Question: Explain the disease:
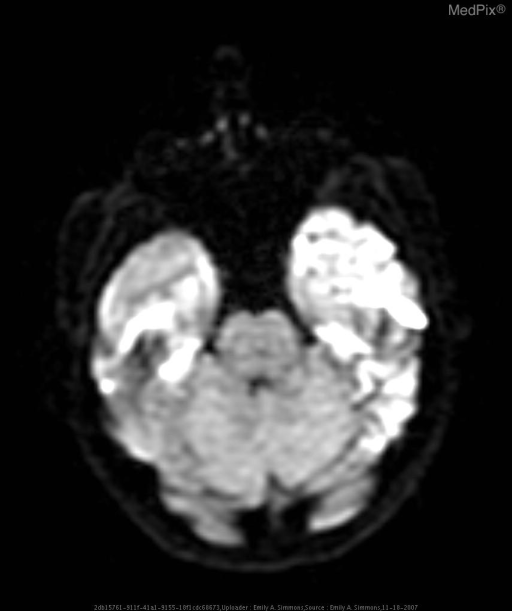
Answer: The disease is discussed as: Lesions/Condition: HSV Encephalitis

Associations/Predisposing  Factors: Prior HSV infection, primarily HSV-2 in neonates and HSV-1 after the neonatal period.

Common  Locations: The limbic region is most freqently involved -  temporal lobes, insula, subfrontal, and cingulate gyri.  Involvlement is usually bilateral, but asymmetric.  In infants and children, the imaging findings may be atypical, with predominant involvement of the cerebral hemispheres.

Demographics: All ages can be affected, however, the highest incidence is in adolescents and young adults.

Histology: May demonstrate mononuclear inflammation, perivascular cuffing, focal inflammatory infiltrates, microglial nodules, necrosis, macrophage infiltration.

Gross  Appearance: Areas of hemorrhagic necrosis may be present.

Radiology: Temporal lobe involvement is the most common finding, and there may be resultant mass effect.  On CT, hypoattenuation may be seen in the temporal lobe, but MRI is the best imaging modality if herpes encephalitis is suspected.

T1 weighted imaging may reveal mass efect and loss of grey white differentiation.  Subacute hemorrhage may be seen, and if present will "bloom" on T2* GRE.  T2 weighted imaging demonstrates increased signal in the involved regions, which is frequently bilateral but assymetric.  There may be restricted diffusion on DWI. On post contrast imaging mild, patchy enhancement may be seen in the early phases.  Meningeal enhancement is occasionally seen, and gyriform enhancement is usually seen 1 week after symptom onset.

Prognosis  and  Treatment: 70% mortality if untreated.  Even with treatment approximately 50% will have neurological deficit.  Standard treatment consists of acyclovir iv 10 mg/kg three times daily for 14-21 days. Treatment should begin as soon as diagnosis suspected, and not delayed for imaging or laboratory confirmation.